Question: What was observed in the imaging?
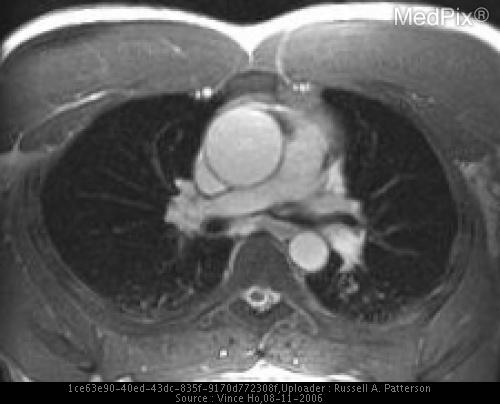
Answer: The imaging shows On axial (Figure A) and sagittal (Figure B) black blood DIR FSE images, the patient is noted to have a dilated ascending aorta, which measures approximately 48 mm in diameter. Steady state free precession is a relatively newer MR pulse sequence that provides good homogeneity of the bright blood pool signal and confirms the aortic dilatation noted on black blood images (Figures C and D).  On cine bright blood MR using fast gradient echo imaging, a distinctive systolic flow jet (Figure E, arrow) is noted which arises from the posterior aortic valve into the ascending aorta. This moderate to large jet is consistent with moderate to severe aortic stenosis.  No diastolic jet to suggest aortic insufficiency was seen (not shown).  On cine bright blood phase contrast imaging at the level of the aortic valve, the aortic valve orifice is noted to be lens shaped (Figure F, arrowheads).  Contrast-enhanced three-dimensional MRA (Figure G) confirmed the dilated ascending aortic root and absence of an aortic dissection or coarctation. Figure C. Axial SSFP On DIR FSE images (A, axial; B, sagittal), dilation of the ascending aorta to 4.8 cm is well seen.  This is confirmed on corresponding bright blood images (C, axial; D, sagittal) performed using a steady state free precession pulse sequence.  Ao = ascending aorta.